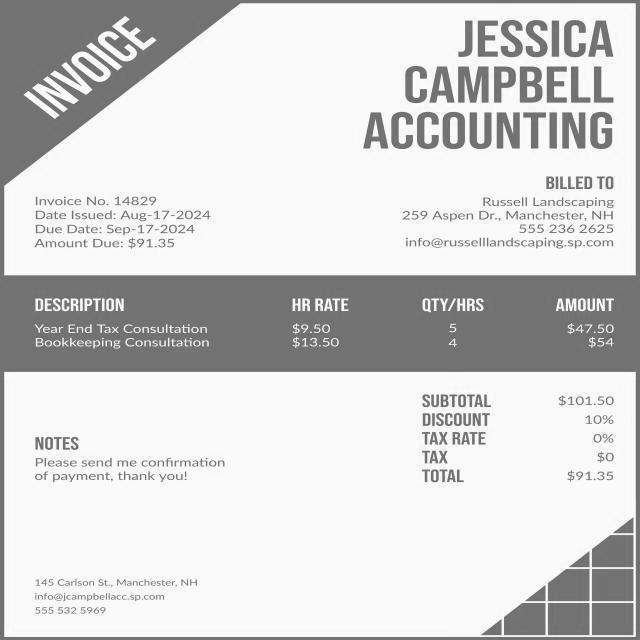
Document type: Invoice